Question: What is the main concern?
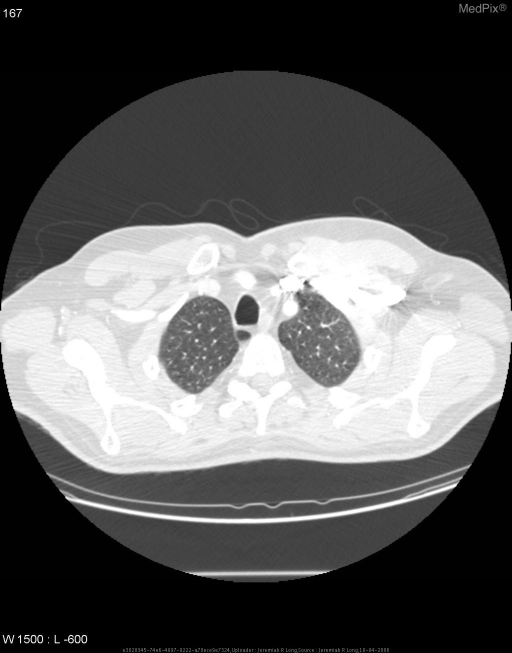
Answer: The findings suggest Contrast enhanced axial images (in lung windows) of the upper lungs demonstrates a pleural invagination from the right apex investing the azygous vein.. Contrast enhanced axial images (in lung windows) of the upper lungs demonstrates a pleural invagination from the right apex investing the azygous vein.. The patient might have a history of 45 year old male with recent diagnosis of gastric carcinoma undergoing staging CT..